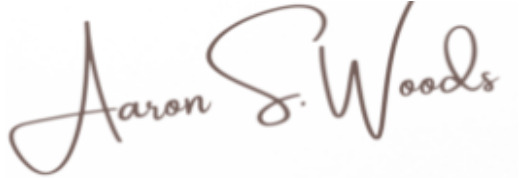
Signature of: aaron woods